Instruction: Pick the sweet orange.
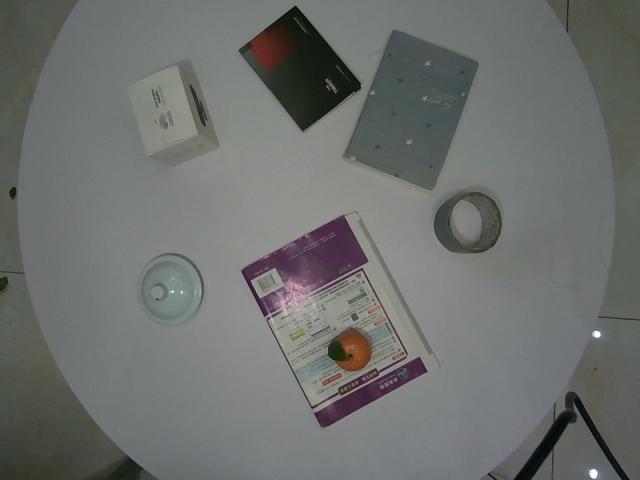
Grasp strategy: vertical